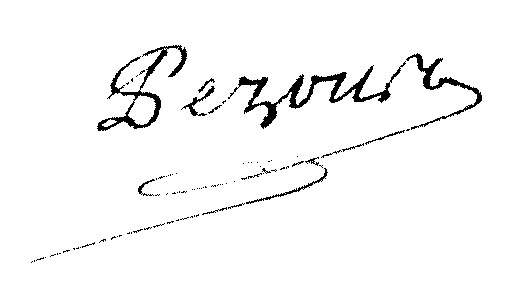
Signature of: jean pierre pezous